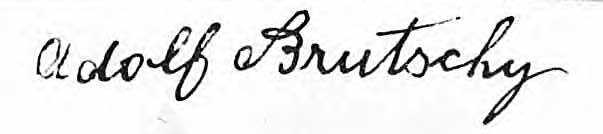
Signature of: adolf brutschy